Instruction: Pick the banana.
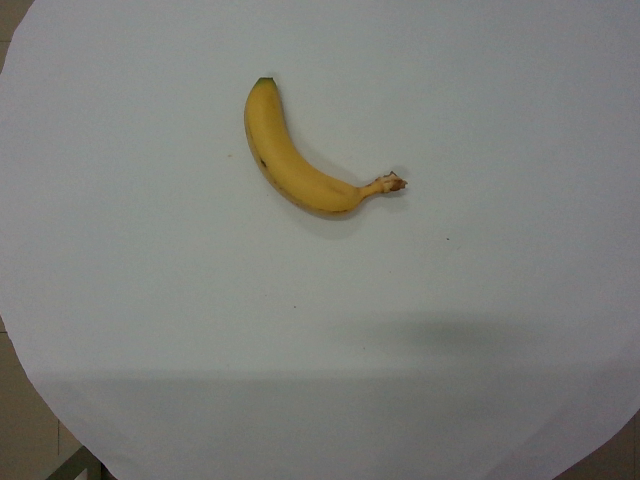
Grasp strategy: vertical